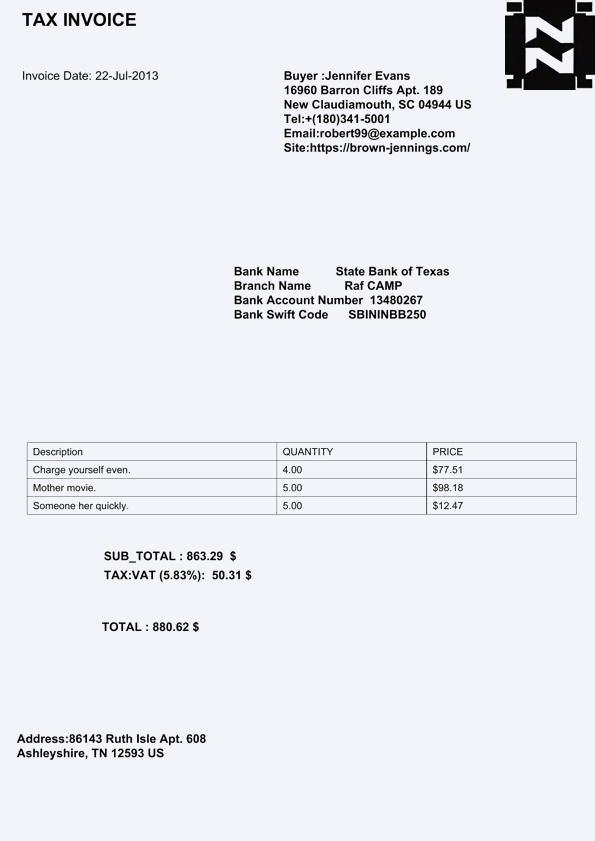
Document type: Invoice